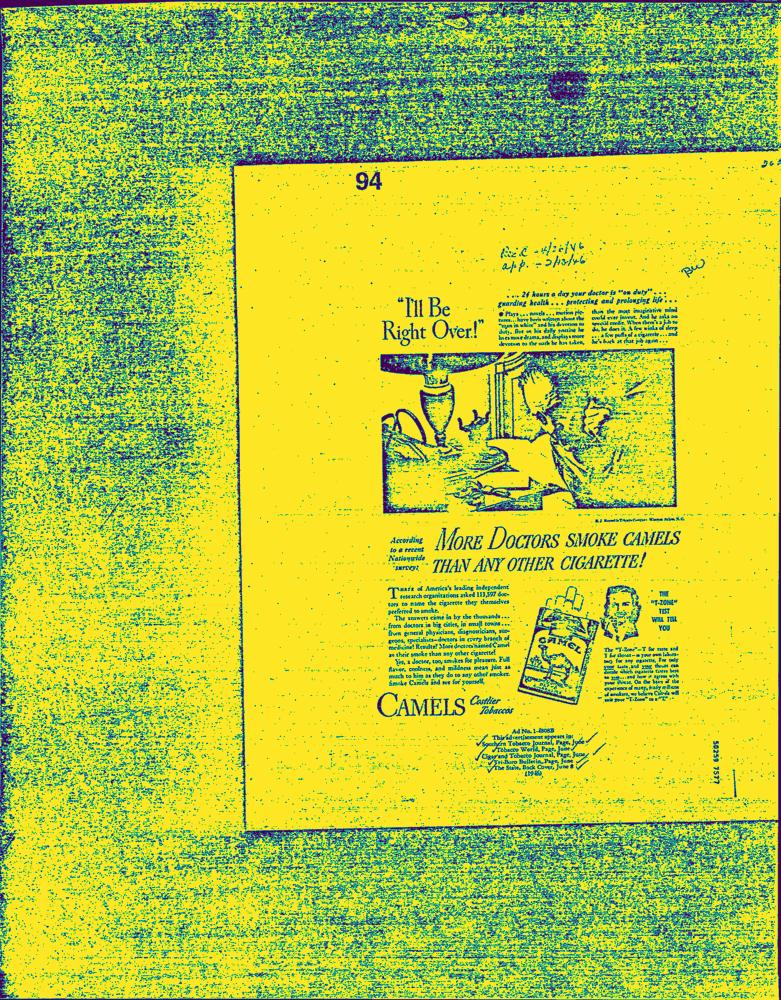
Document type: AD